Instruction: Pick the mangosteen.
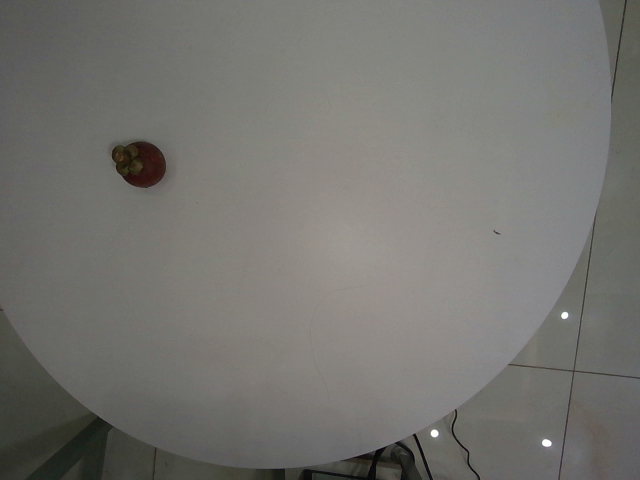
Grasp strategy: vertical